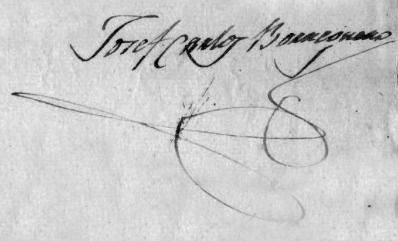
Signature of: josé carlos borreguero